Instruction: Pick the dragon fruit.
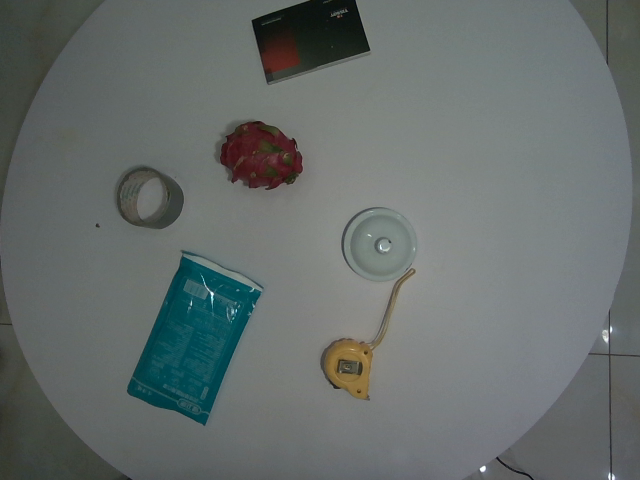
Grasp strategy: vertical